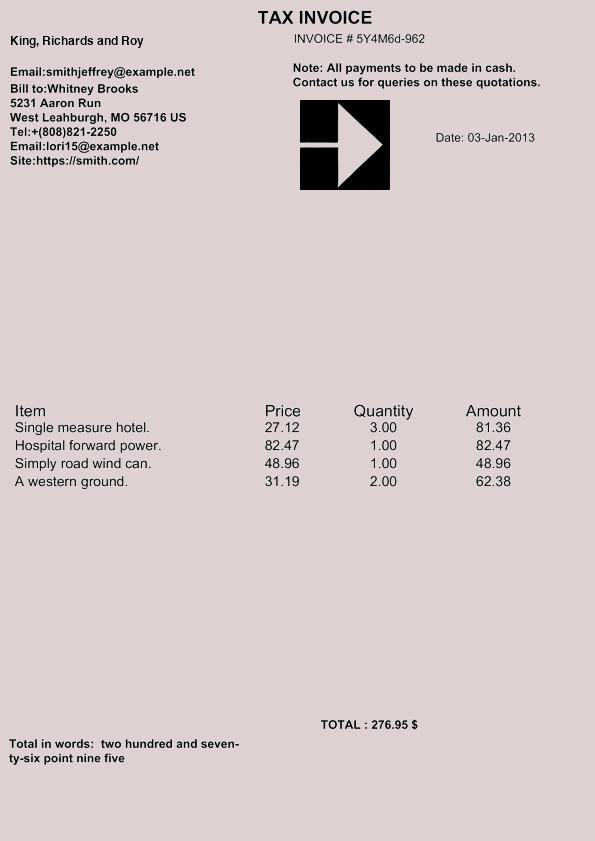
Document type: Invoice